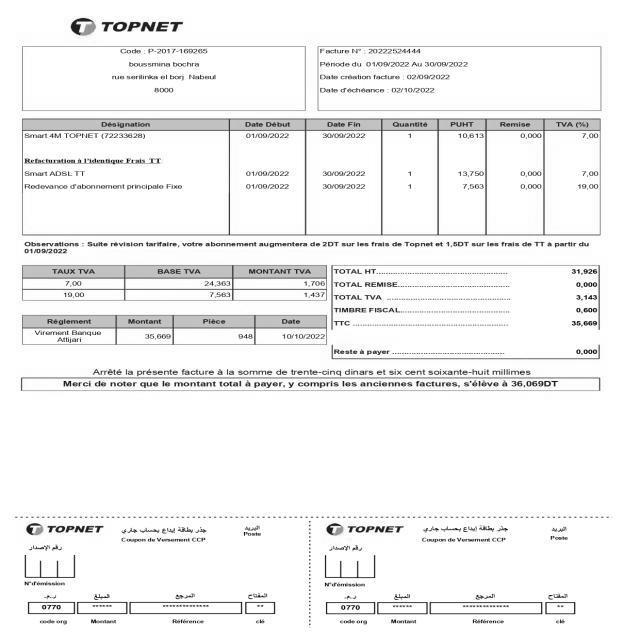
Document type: Invoice